Question: How does the patient history play a role?
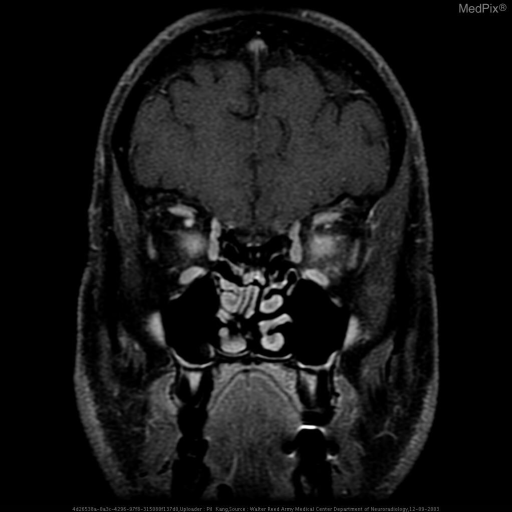
Answer: The patient's history of 49 y.o. white man who had an acute onset of bilateral decreased visual acuity. is key in understanding the case.